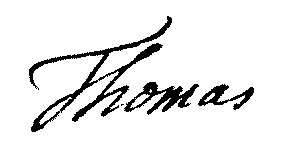
Signature of: martin thomas